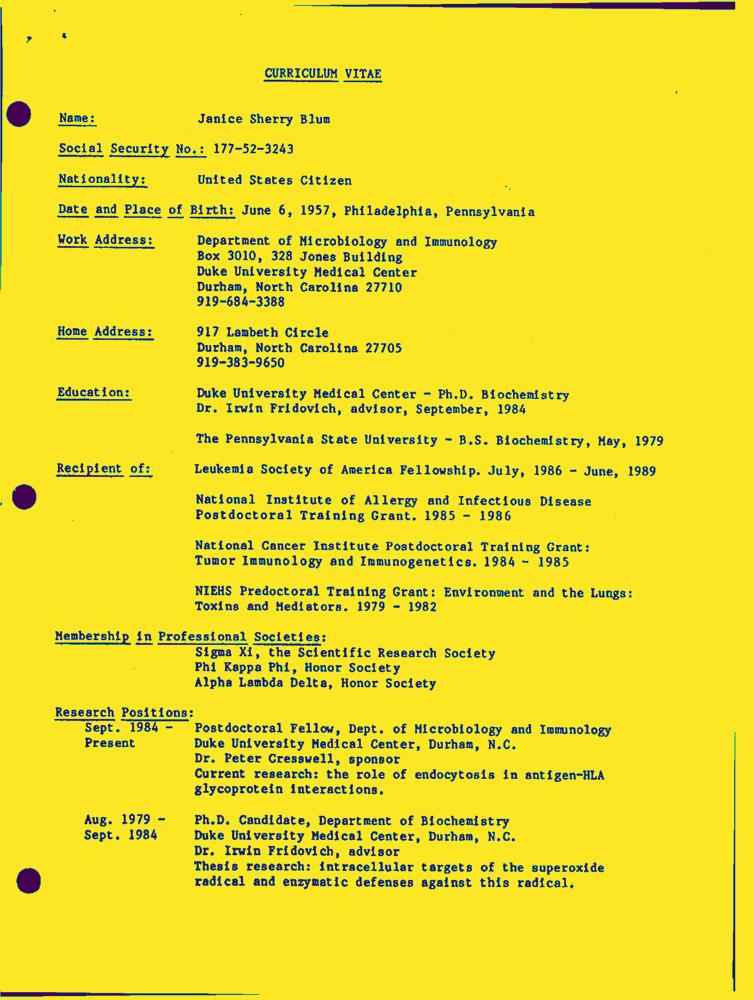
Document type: Resume-Doc